Question: What is the suspected problem?
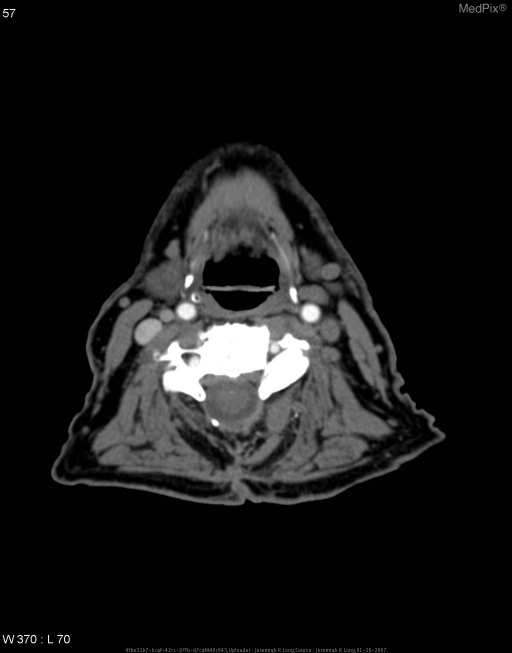
Answer: The findings suggest Contrast enhanced axial CT images of the neck demonstrate a marked tortuosity of the right internal carotid artery just distal to the carotid bulb.  There is medial deviation of the internal carotid with mass effect on the adjacent retropharyngeal soft tissues of the neck.  This correlates with the patient's "mass" alluded to in the clinical history.  Incidentally noted are calcified atherosclerotic plaques.

A thick section multi-planar reformatted image demonstrates the tortuosity of this vessel well.

Also in the patient's prior studies was a carotid dopler ultrasound examination which again demonstrated the tortuosity of this vessel.. Contrast enhanced axial CT images demonstrate a marked tortuosity of the right internal carotid artery just distal to the carotid bulb with mass effect on the adjacent retropharyngeal soft tissues of the neck.

Incidentally noted are calcified atherosclerotic plaques.. The patient might have a history of 84 year old male referred to otolaryngology clinic for a right tonsillar "mass.".